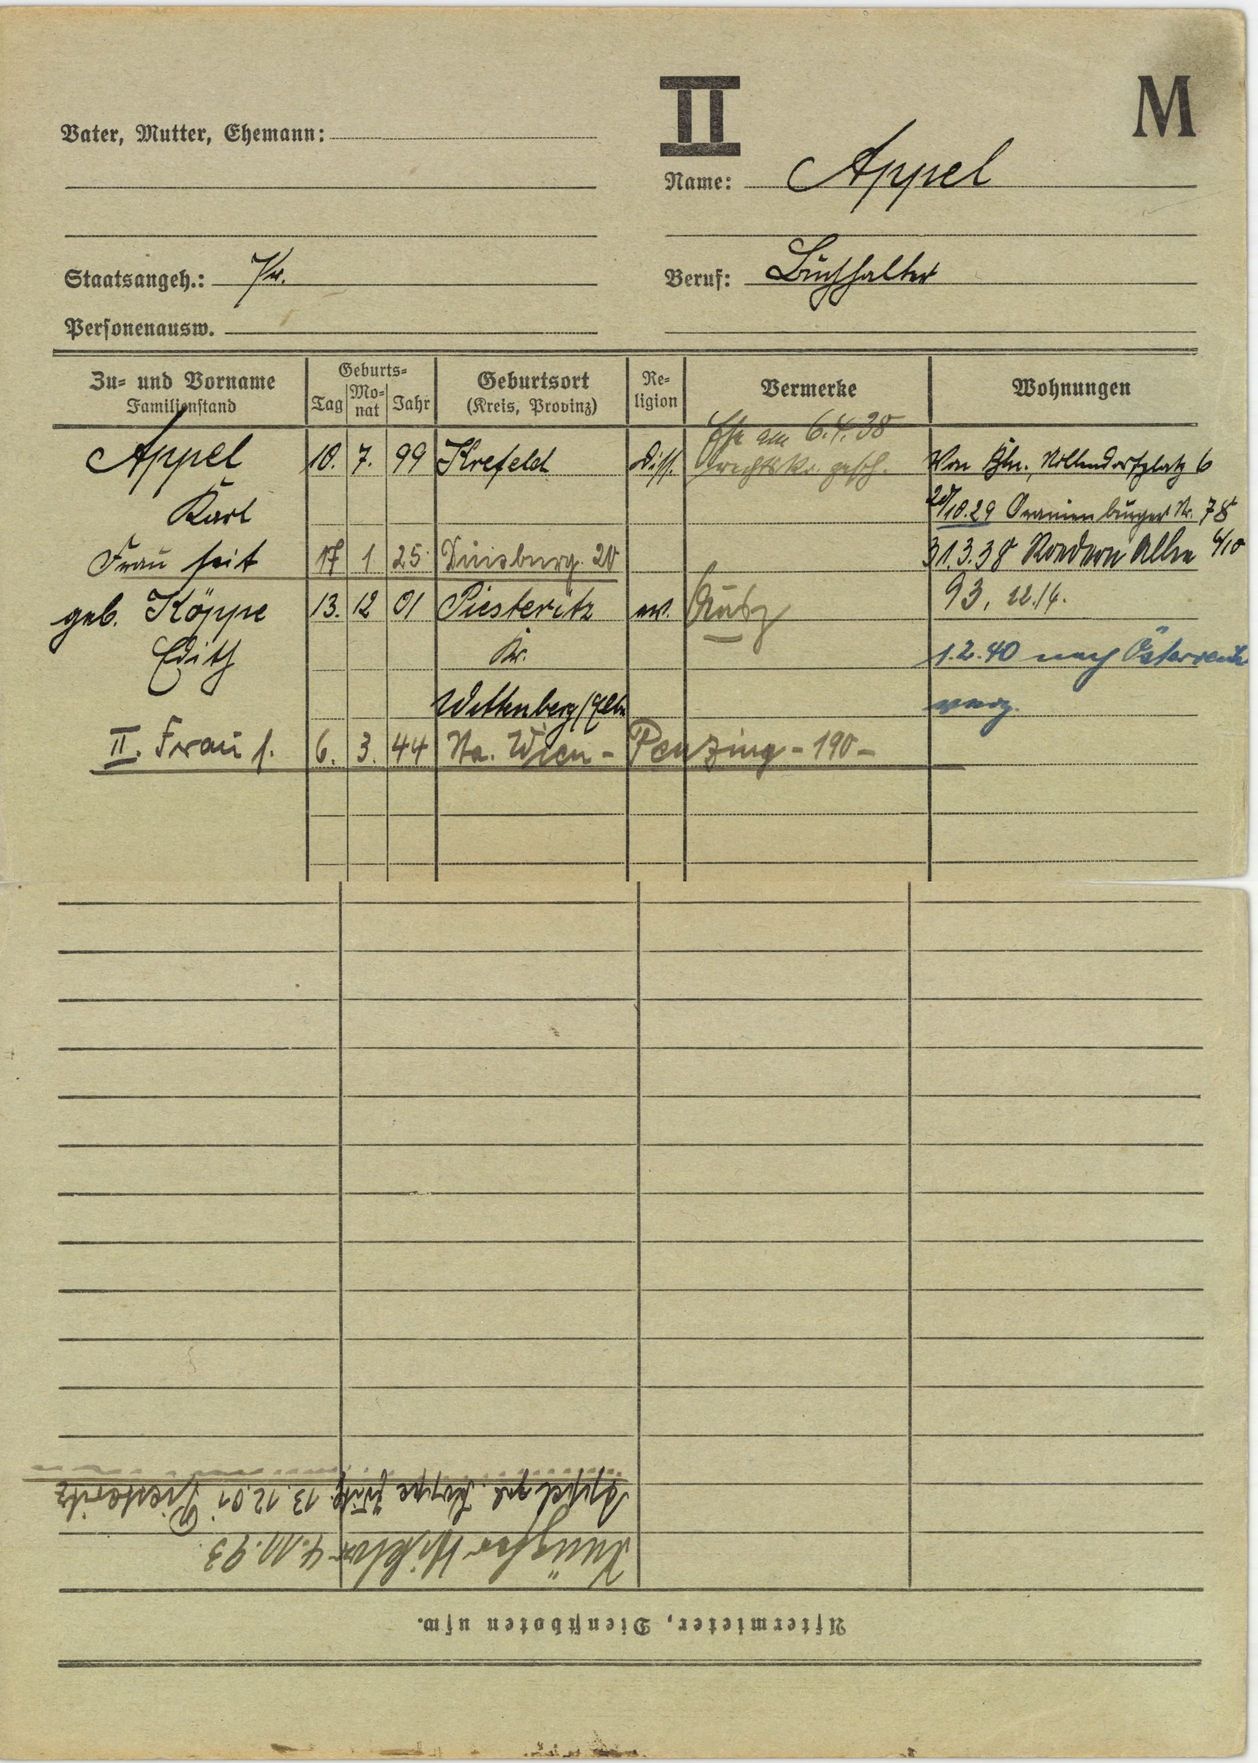
Appel